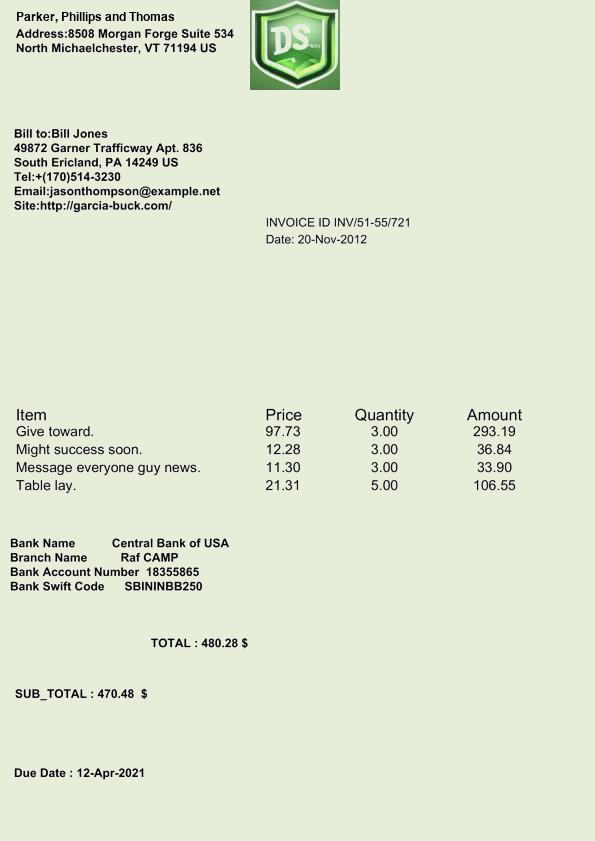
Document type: Invoice